Question: What type of tax is indicated in the document, personal property or real estate?
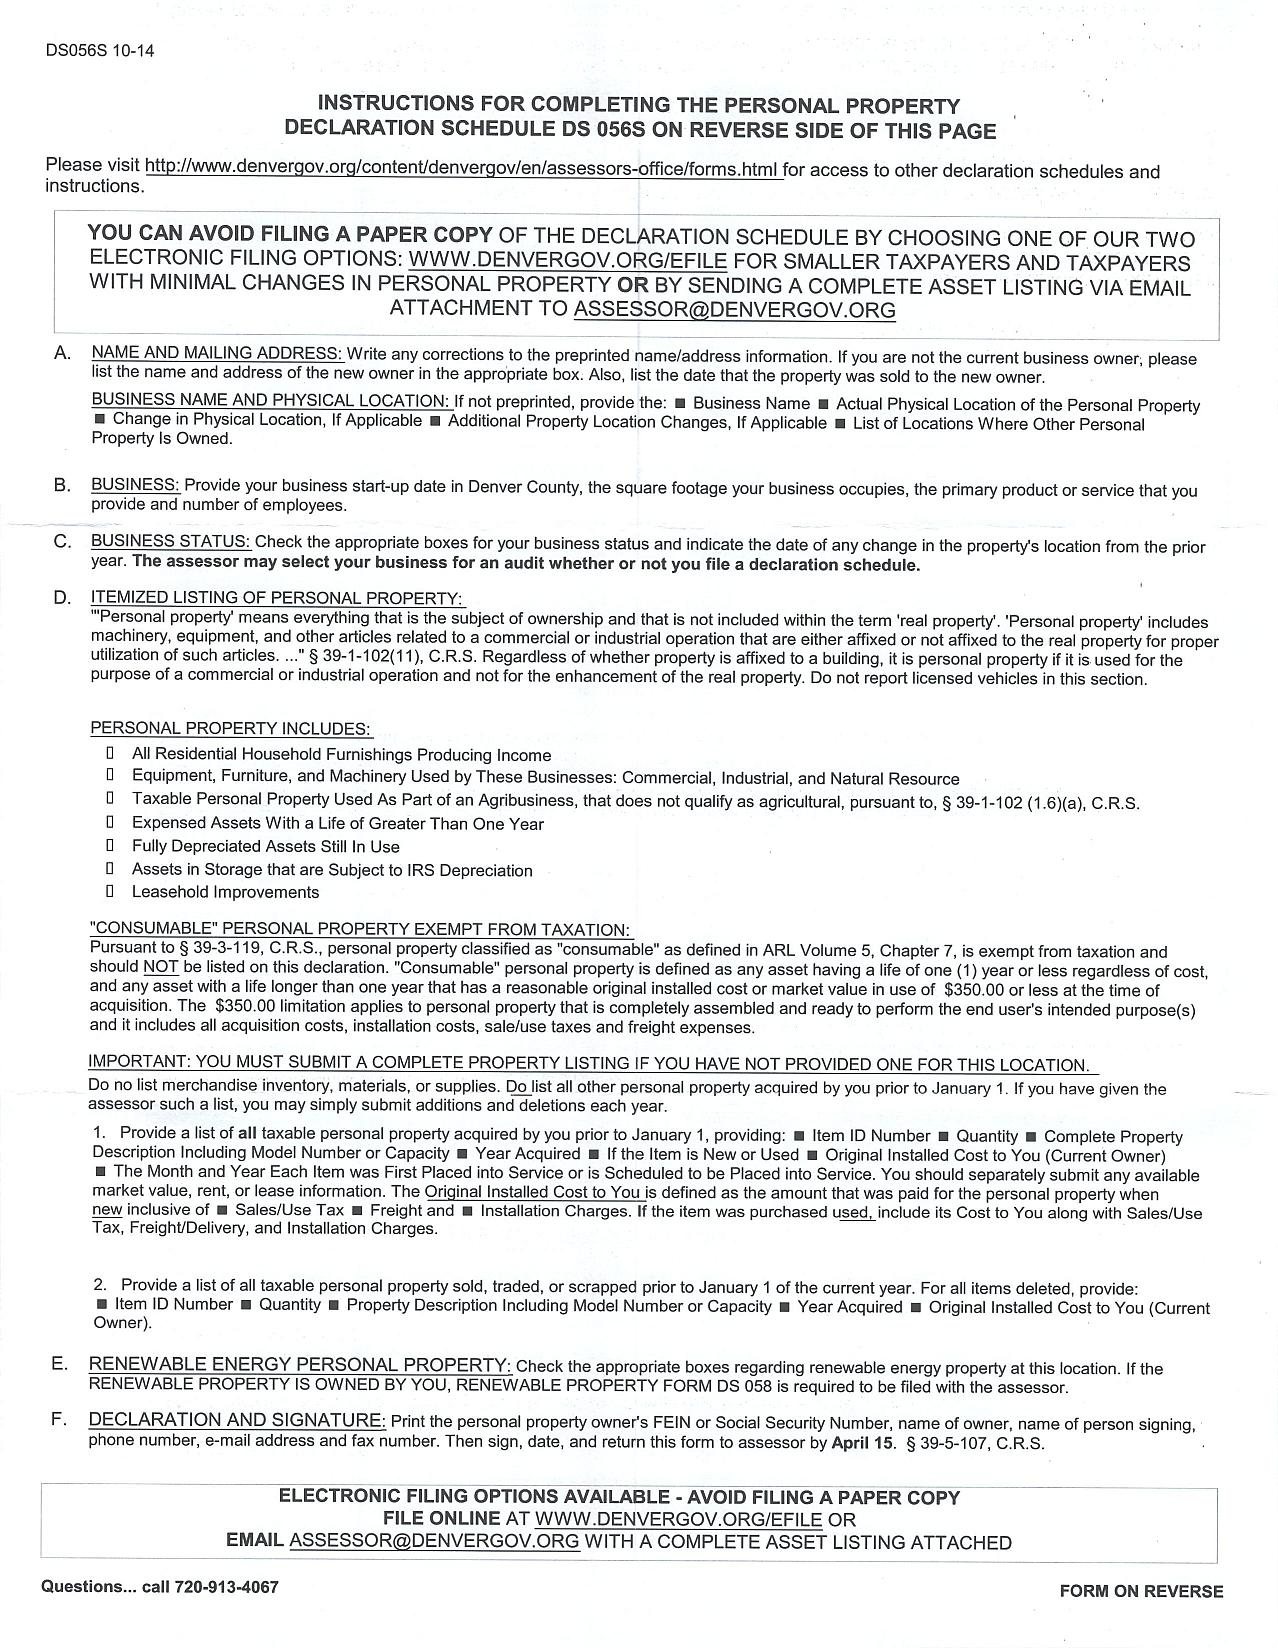
Answer: "Personal Property Tax"